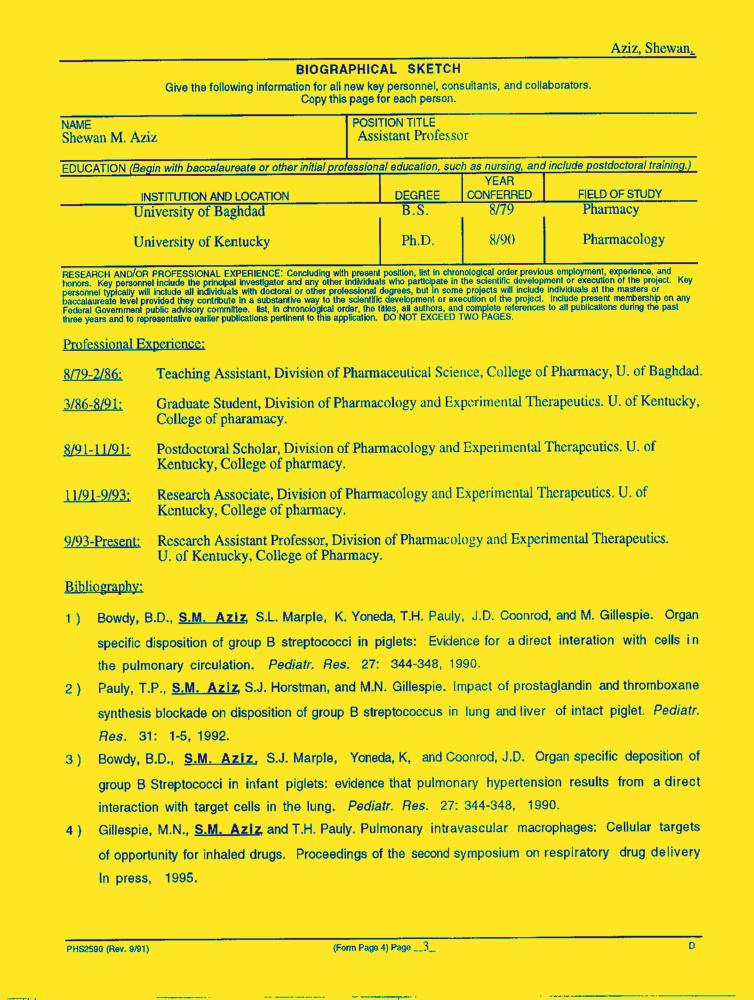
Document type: Resume-Doc